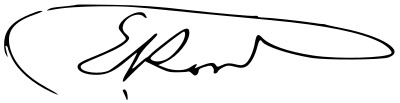
Signature of: eugeniusz romer